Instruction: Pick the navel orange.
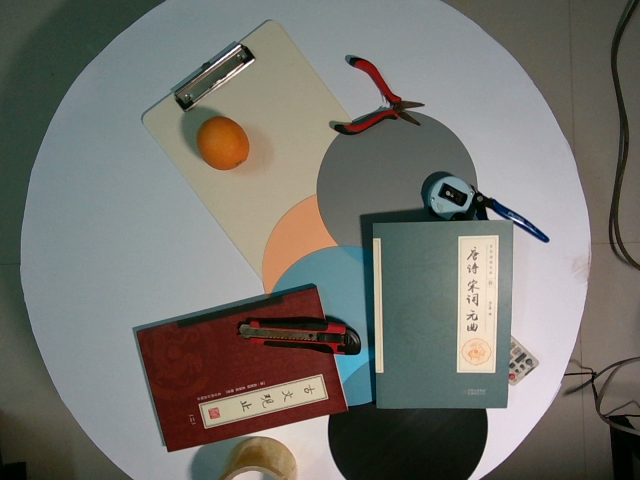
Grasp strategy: vertical